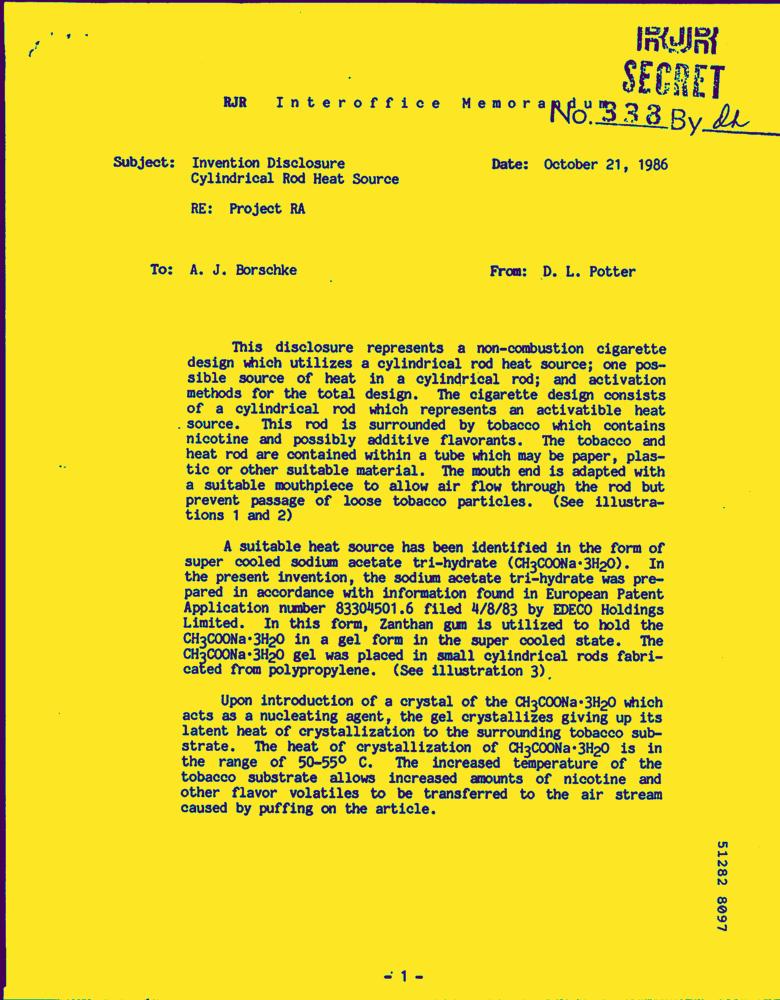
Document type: Hand-Written